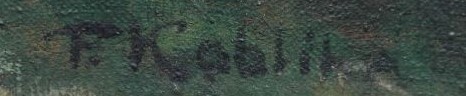
Signature of: františek kobliha